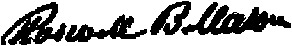
Signature of: roswell b mason